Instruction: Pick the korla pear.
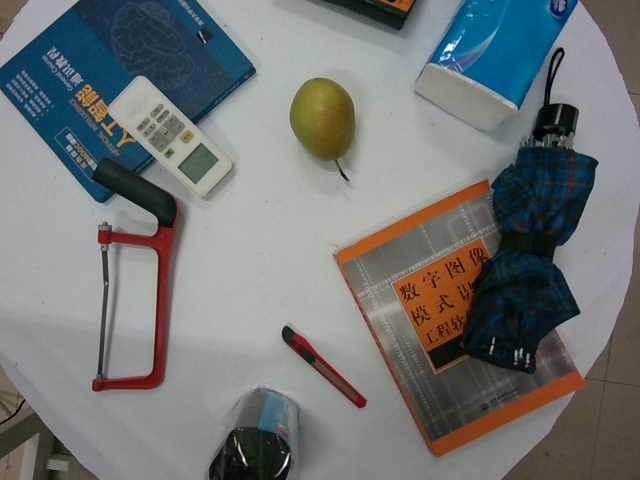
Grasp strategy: vertical